Question: Describe the condition in detail:
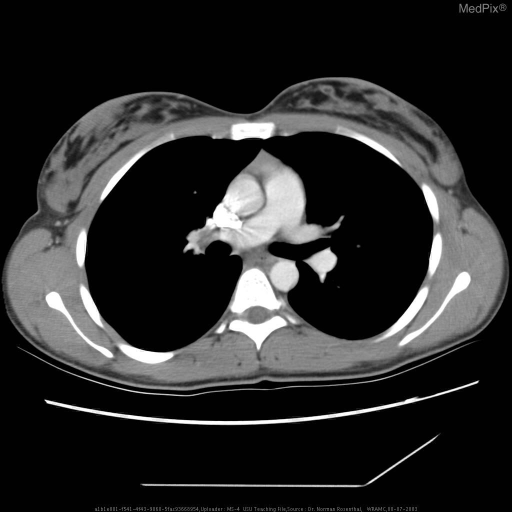
Answer: The disease is discussed as: Discussion : Myasthenia gravis is an autoimmune disorder resulting in weakness of skeletal muscles, due to autoantibodies directed against acetylcholine receptors at neuromuscular junctions.Clinical Features:Myasthenia presents in women between the ages of 20 – 30, and in men over the age of sixty.  The symptoms worsen with exertion.  Cranial muscles are affected in 85% cases (lids, extraocular muscles, facial weakness, nasal or slurred speech, dysphagia).  These may be the only muscles affected, especially in the elderly.  As the disease becomes generalized, the limb muscles (often proximal and asymmetric) become involved.  Reflexes and sensation should be normal.  Primary complications are aspiration pneumonia (weak bulbar muscles) and respiratory failure (weak chest wall muscles).Pathophysiology:Specific anti-AchR antibodies reduce the number of AchRs at the NMJ.  With repeated muscle contraction, there is a decrease in the amount of acetylcholine released per impulse.  This results in pathologic fatigue.  The thymus is abnormal in 75% of patients with myasthenia (65% hyperplasia and 10% thymomas).  The reason for this compelling association remains unknown, but it is theorized that because the thymus contains a small number of myoid cells (which are distinguished by muscle striations and AcH receptors on their surface) along with the B-cells and T-cells, the thymus may play a role in myasthenia gravis by acting as an antigenic peptide sequence on the surface of antigen presenting cells. Evaluation:
Other autoimmune disorders may also be associated with myasthenia gravis (thyroiditis, Graves’ Disease, rheumatoid arthritis, SLE, and pure red cell aplasia) and should be evaluated for in the newly diagnosed patient with myasthenia.

Evaluation:
1.	AchR antibodies – positive antibodies are diagnostic but not correlated with disease severity
2.	Tensilon (edrophonium) test – short-acting anticholinesterase
3.	EMG – low frequency (2-4Hz) repetitive stimulation produces decreased amplitude
4.	Chest CT/MRI – search for thymic abnormalities
5.	Other associated autoimmune disorders

Medical Management:
1.	Ocular only – pyridostigmine
2.	Generalized – pyridostigmine, and immunosuppression (while steroids are the mainstay of treatment, the addition of cyclosporin may allow a decrease in the steroid dose)
3.	Crisis – Intensive care (intubate, fluids), plasmapheresis or IVIg

Surgical Management:
1.	Evaluate for thymectomy (improves the likelihood of long-term remission in the adult).

The efficacy and use of thymectomy in the absence of thymoma is still controversial.  A review of literature shows that thymectomy was associated with disease remission and improvement with a rate of medication free remission of 2.1 and an improvement rate of 1.7.  However, there are other studies that reveal no statistical difference between thymectomy in the absence of thymoma and medical management only.  Still, for several reasons most neurologists and CT surgeons still recommend that total thymectomy be done.  First, you cannot tell the difference between thymic hyperplasia and thymic atrophy on imaging studies.  A residual thymus as in this case, may represent thymic hyperplasia with potential to become a thymoma or be simple residual tissue.   Also, if a thymoma is present there is always a chance of malignancy.  Lastly, because it is theorized that the thymus acts as an APC for auto-antibodies, it is widely believed that a total thymectomy will improve the likelihood of long-term remission.